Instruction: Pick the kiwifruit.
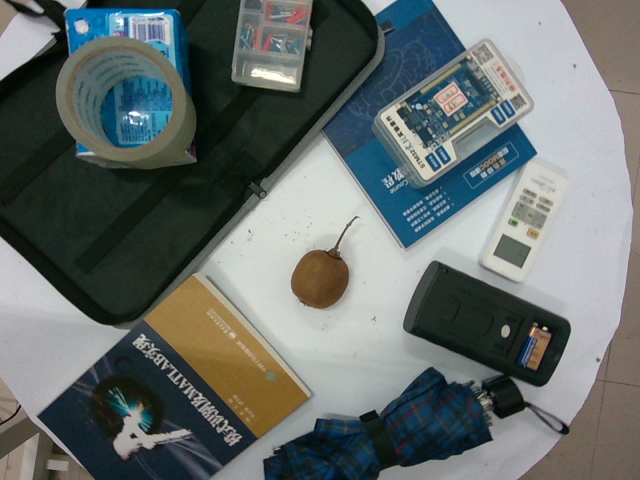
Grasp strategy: vertical